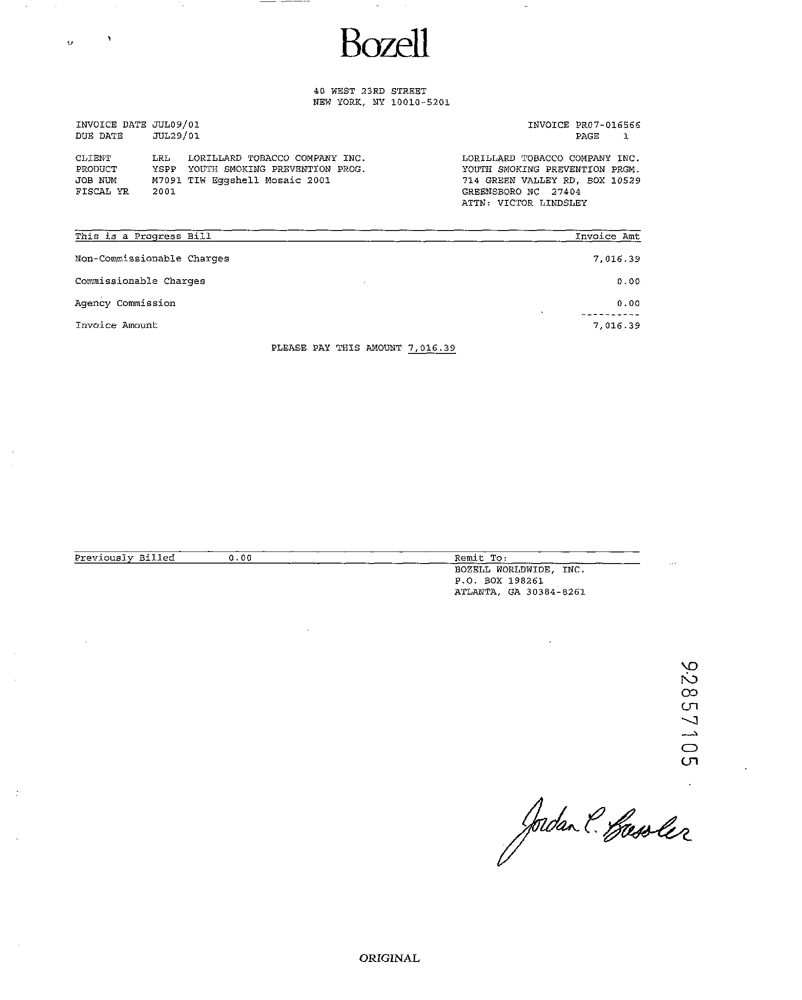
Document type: Invoice